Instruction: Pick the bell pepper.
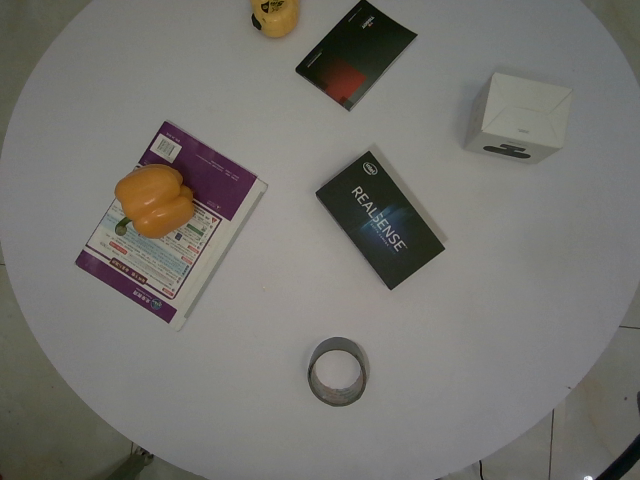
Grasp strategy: vertical